Question: What appears to be the issue?
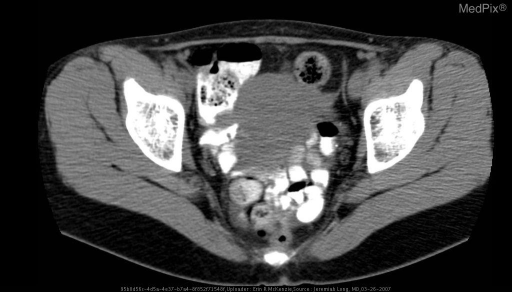
Answer: The findings suggest •  Within the pelvis, just posterior to the uterus and just to the right of the midline, there is a 1.9 cm round mass with an internal air-fluid level and some enteric contrast material present within.
•  The density of the enteric contrast material within the lesion is somewhat less than that of the surrounding small bowel.
•  There is no mesenteric inflammatory change surround this lesion.
•  The appendix is not definitely identified on this examination.  No secondary signs of appendiceal inflammation are noted.
•  The bowel loops otherwise demonstrate normal attenuation and configuration throughout.
•  There is no evidence of bowel obstruction.. Posterior to the uterus and to ther right of midline there is a 1.9 cm rounded mass with an internal air-fluid level and some enteric contrast material present within.. The patient might have a history of 42 year old female with a 10 day history of lower abdominal/pelvic pain and dysuria despite antibiotic therapy for presumed cystitis.